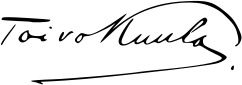
Signature of: toivo kuula